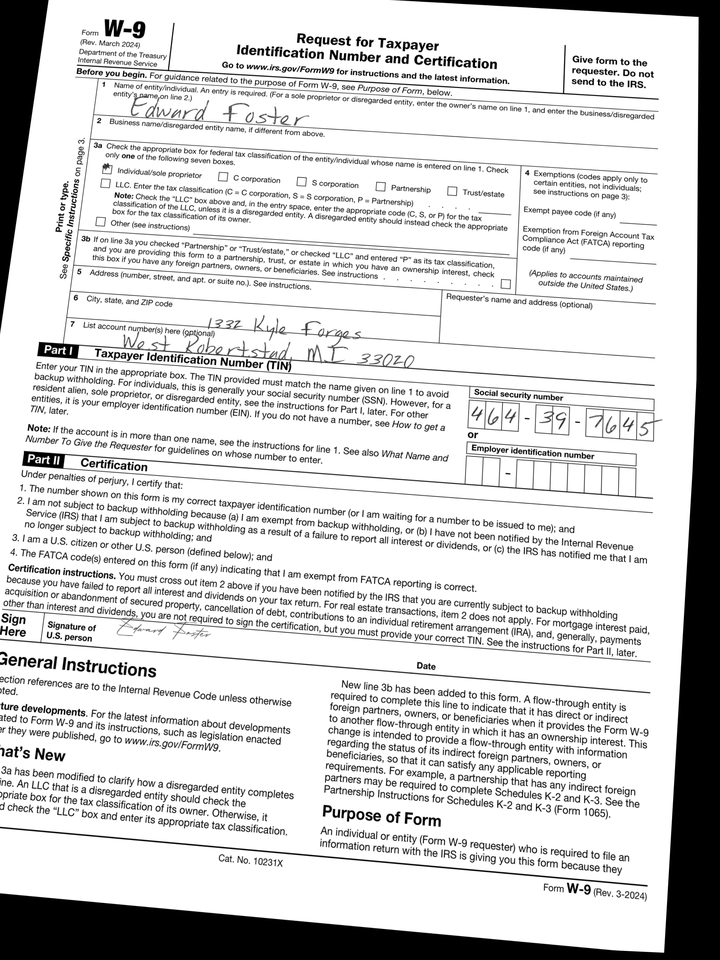
adr1: 1332 Kyle Forges
adr2: West Robertstad, MI 33020
cbx: yes
ssn: 464397645
enm: Edward Foster